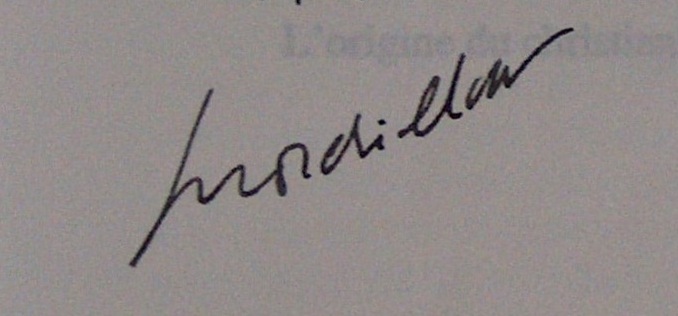
Signature of: gérard mordillat